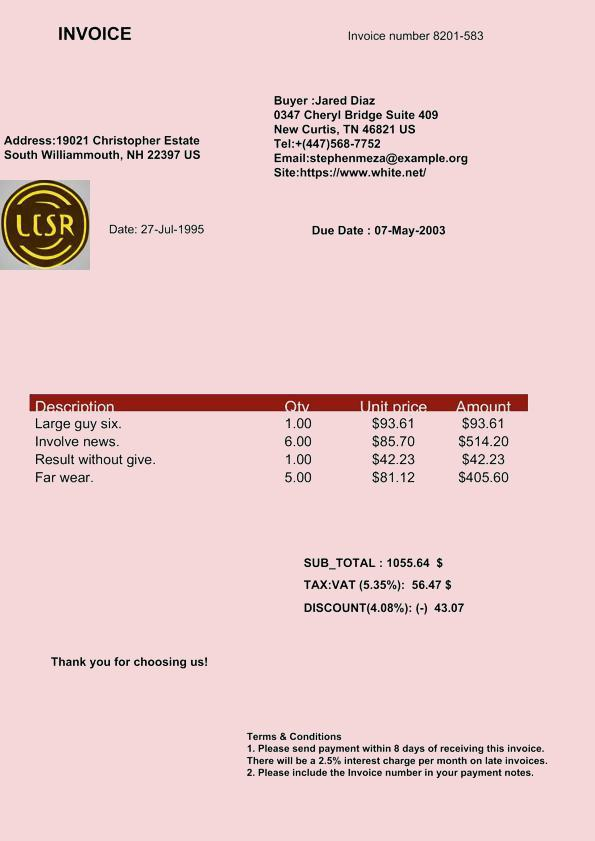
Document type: Invoice